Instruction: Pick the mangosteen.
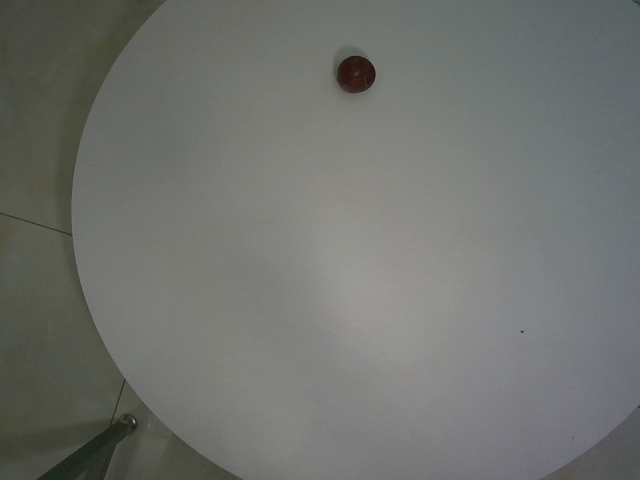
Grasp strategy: vertical